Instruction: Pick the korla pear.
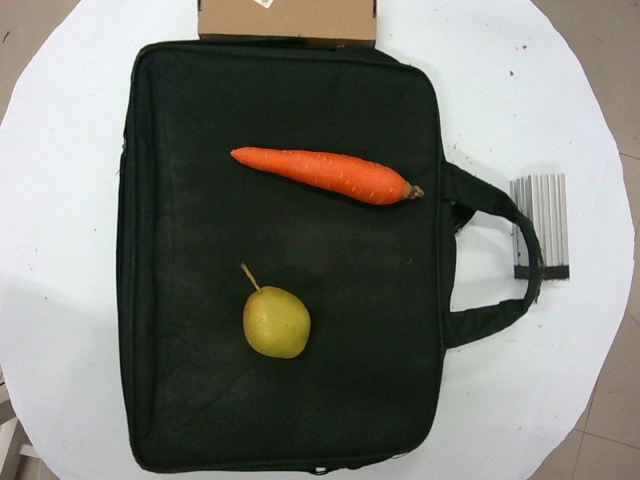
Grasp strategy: vertical